Question: What was observed in the imaging?
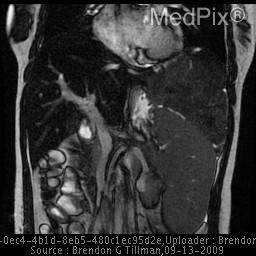
Answer: The imaging shows CT findings consistent with acute pyelonephritis involving left kidney.  A large solid heterogeneously enhancing mass 14.1 x 9.9 x 14.6 cm is seen in the left upper quadrant which is associated with the left lobe of the liver displacing the spleen  infra-medially.  Some lower attenuating areas near the center of this lesion may represent necrosis.  No calcification or cystic components.  Prominent vessels are seen at the periphery of the lesion near the left lobe of the liver.  The remainder of the liver demonstrates multiple round hypoattenuating foci of varying sizes, many of which are too small to characterize.

MRI shows multiple lesions in the liver with the largest in the left lobe with similar imaging appearances as in the CT. MRI shows multiple lesions in the liver with the largest in the left lobe with similar imaging appearances as in the CT.